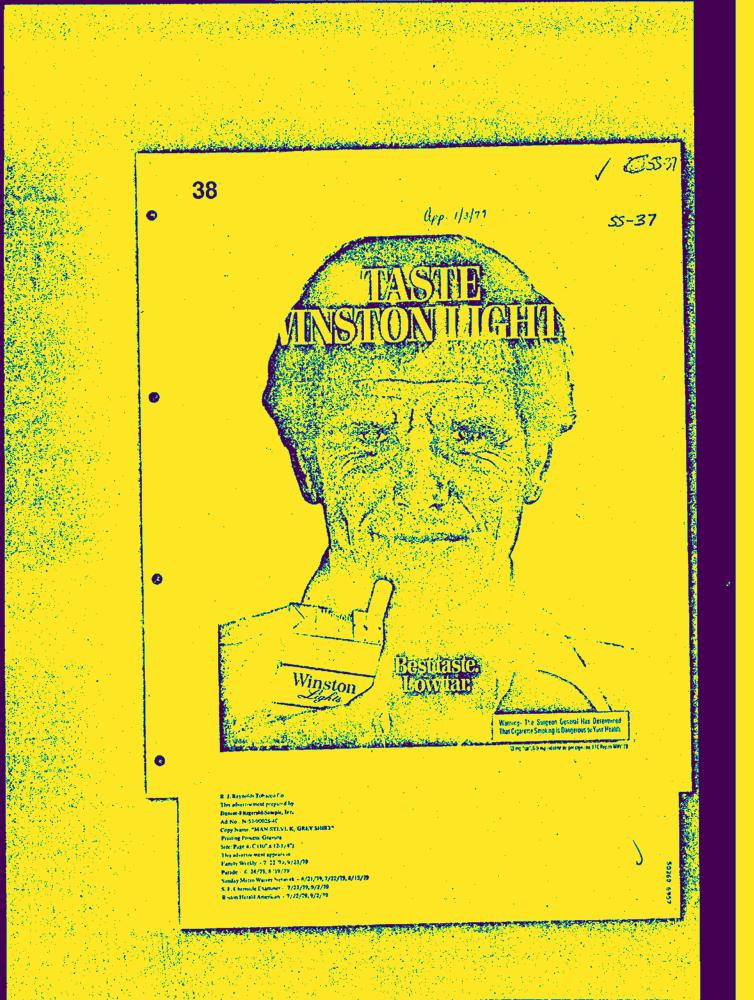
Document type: AD